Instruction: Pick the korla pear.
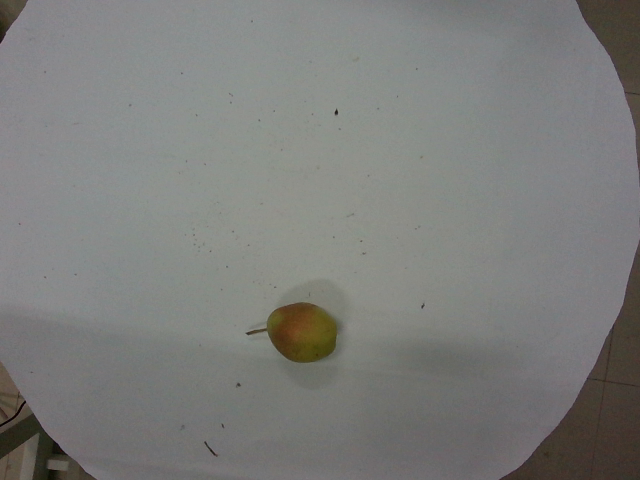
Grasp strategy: vertical